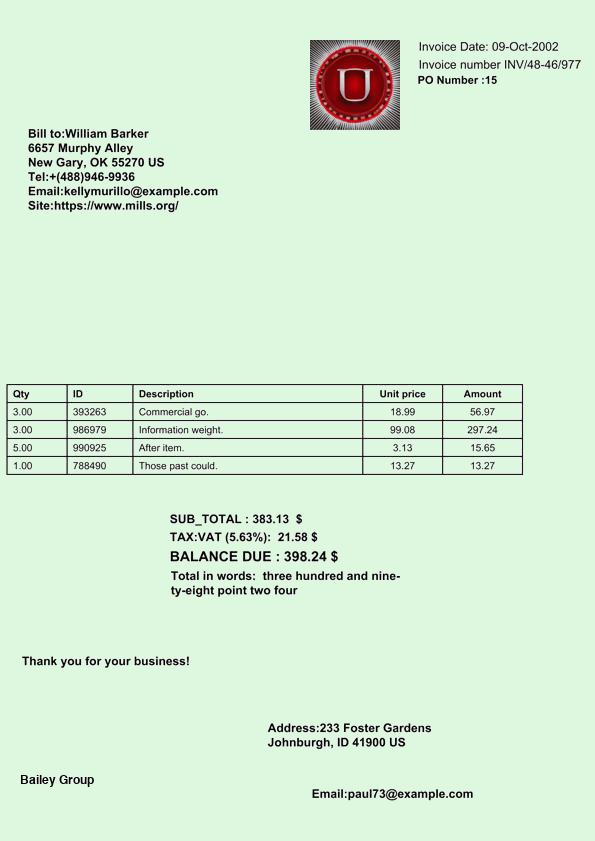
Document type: Invoice